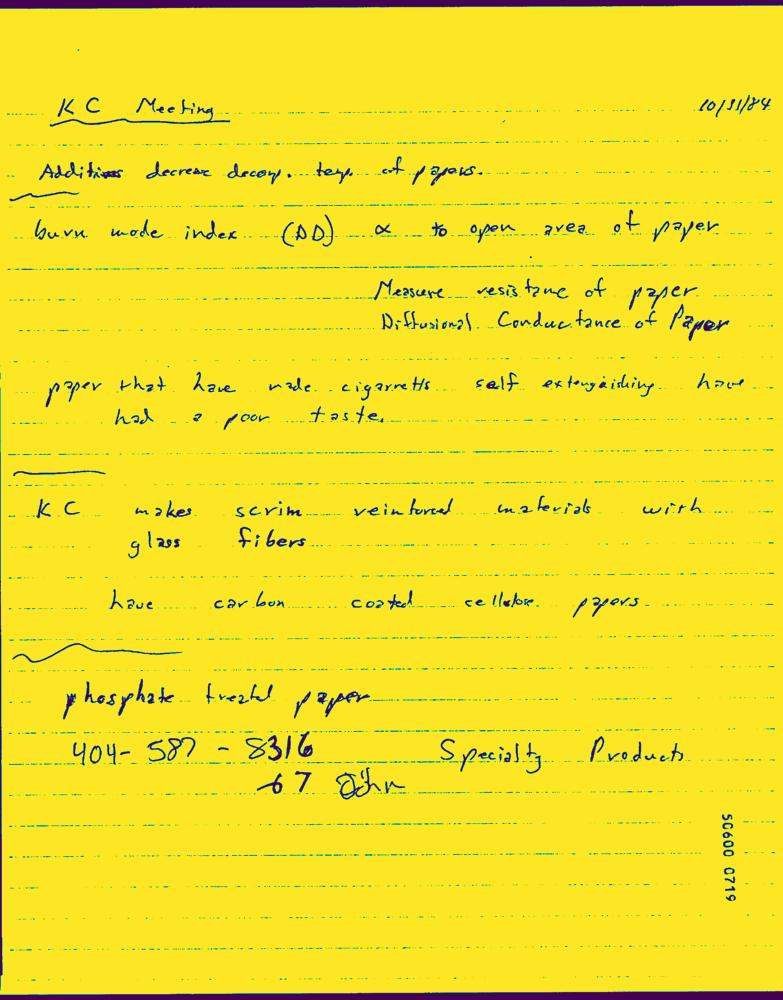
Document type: Hand-Written